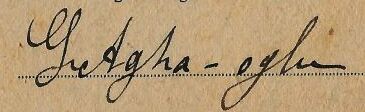
Signature of: kamer aga oglu